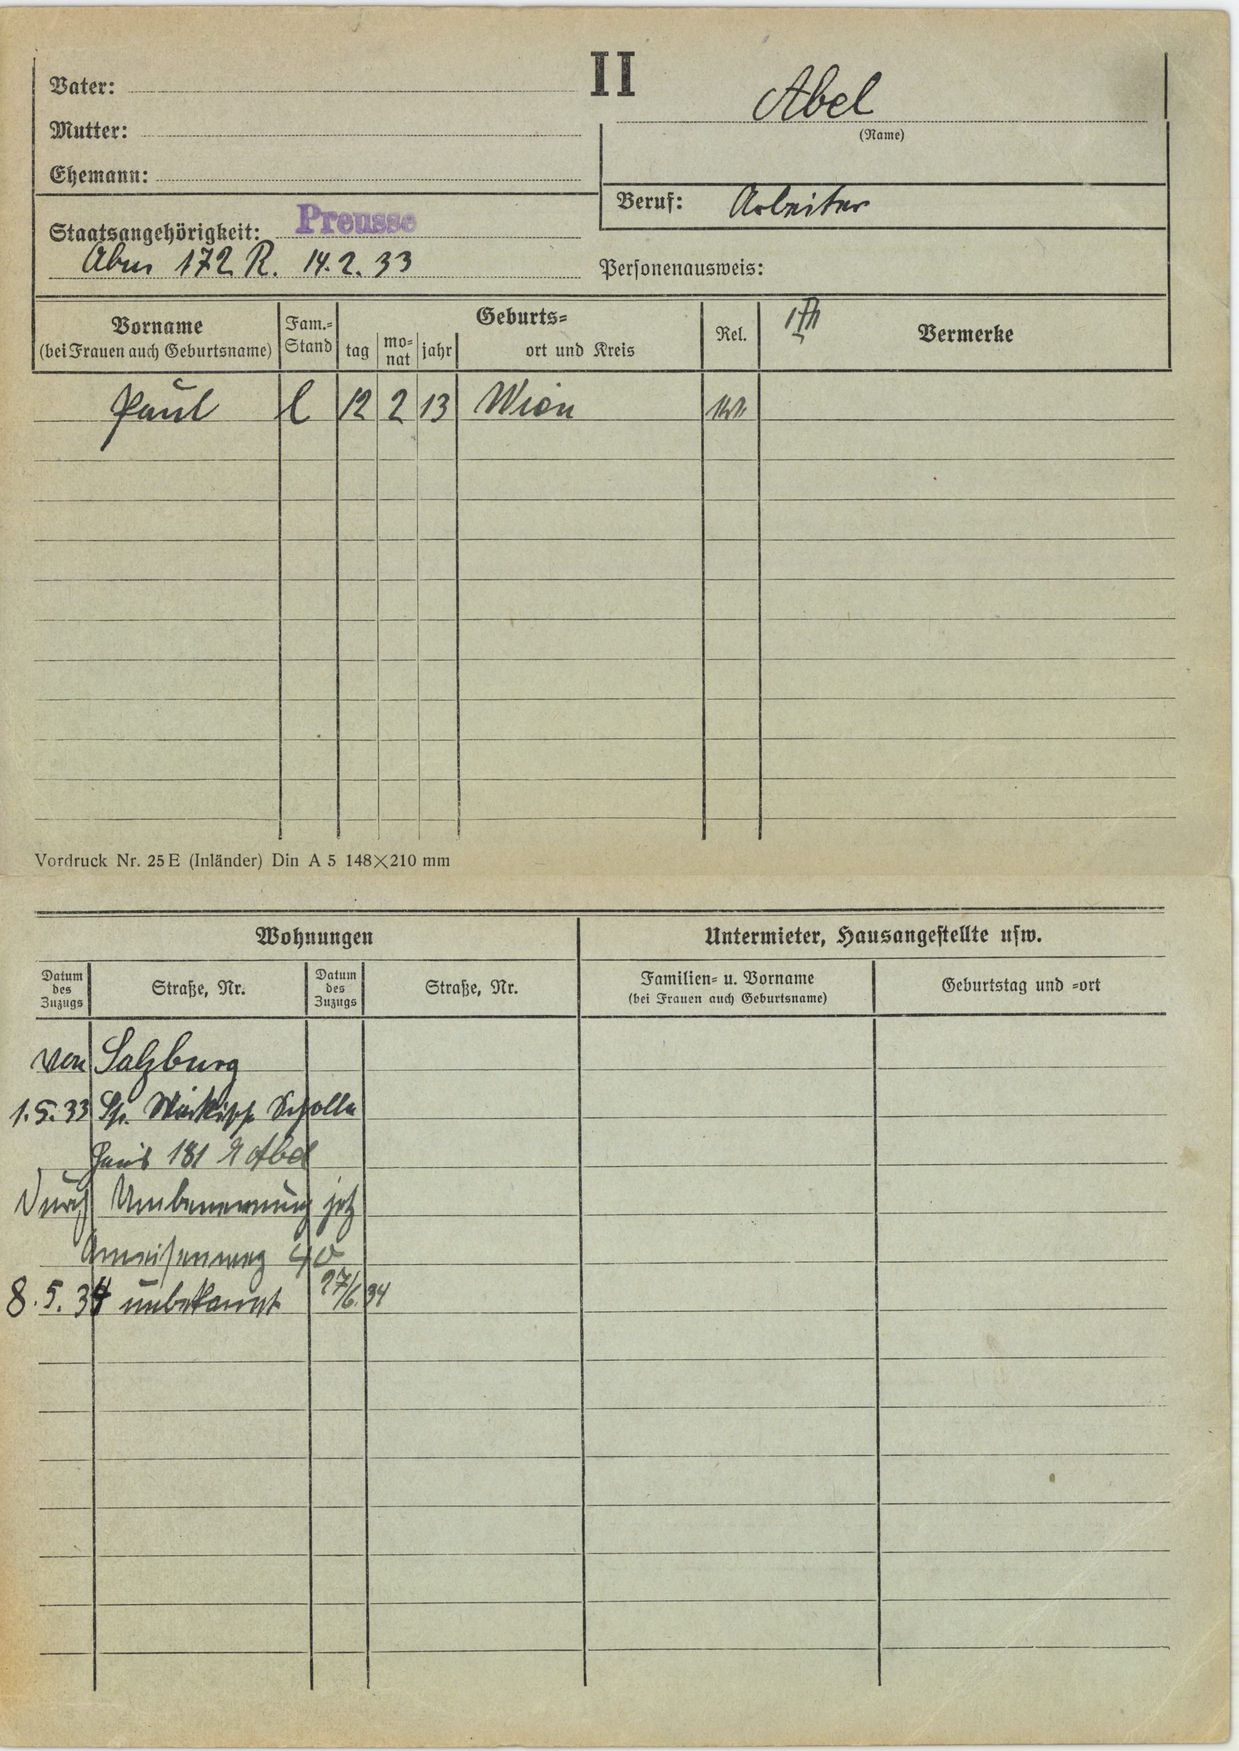
Abel